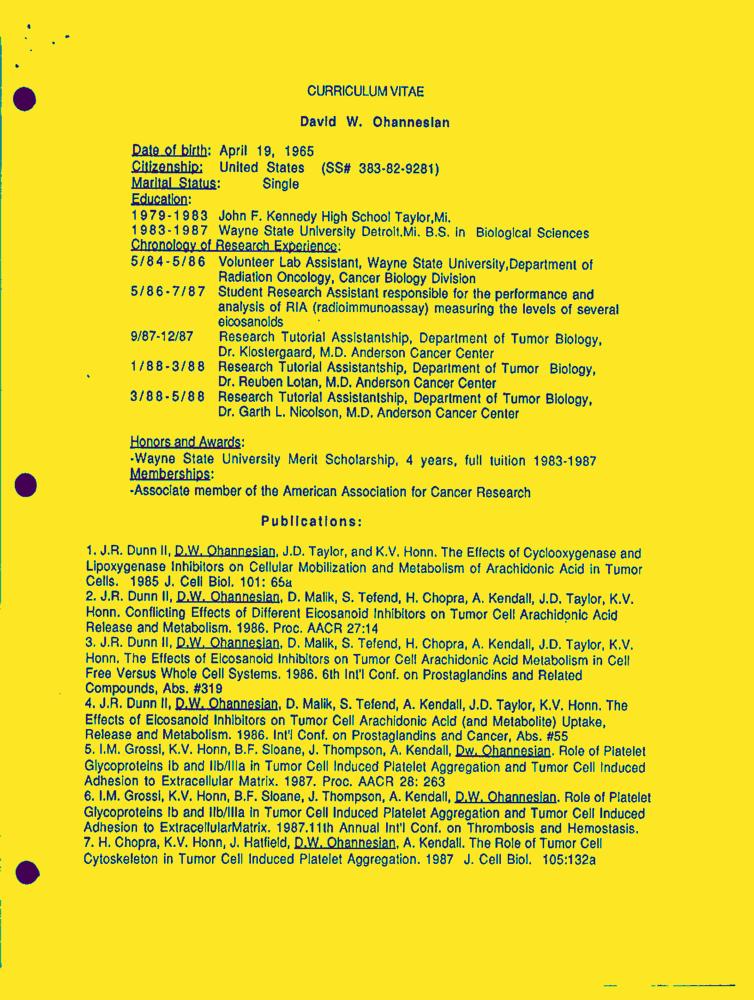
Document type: Resume-Doc